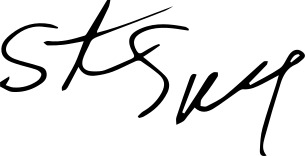
Signature of: steven spielberg